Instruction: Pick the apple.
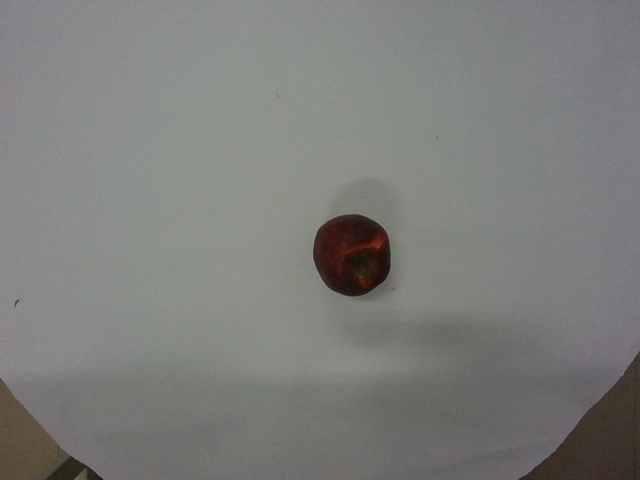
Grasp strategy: vertical